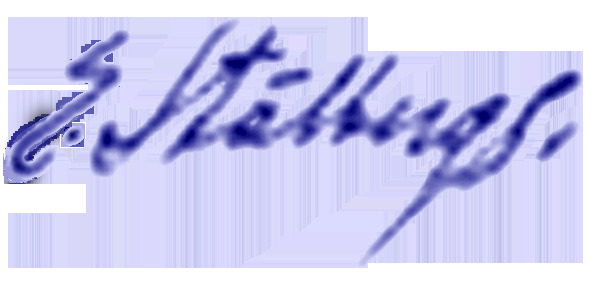
Signature of: ernests štālbergs